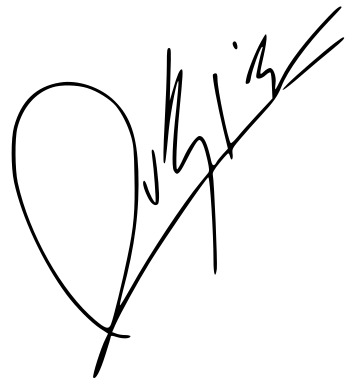
Signature of: el rubius